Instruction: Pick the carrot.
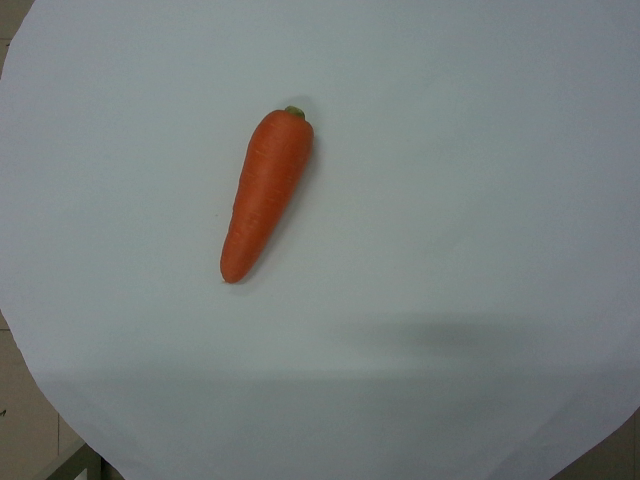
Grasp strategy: vertical